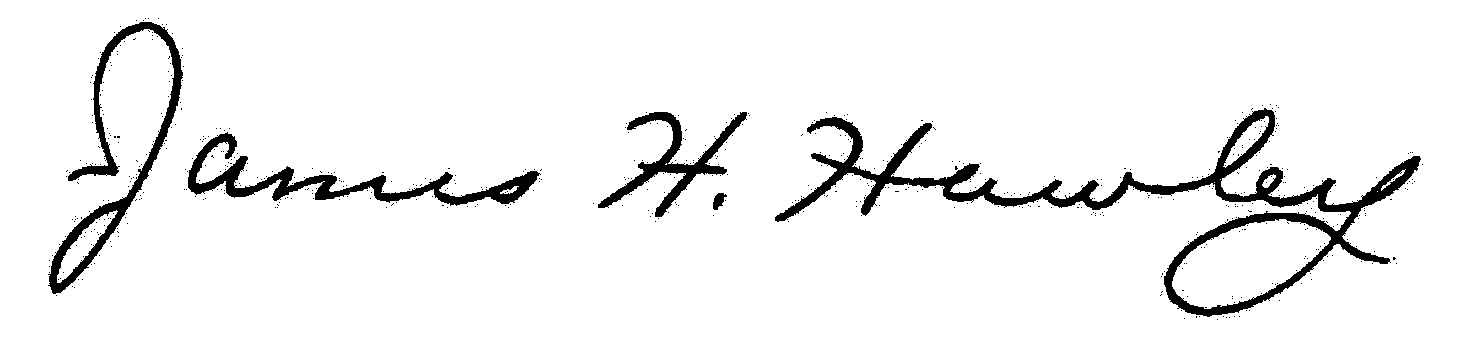
Signature of: james h hawley